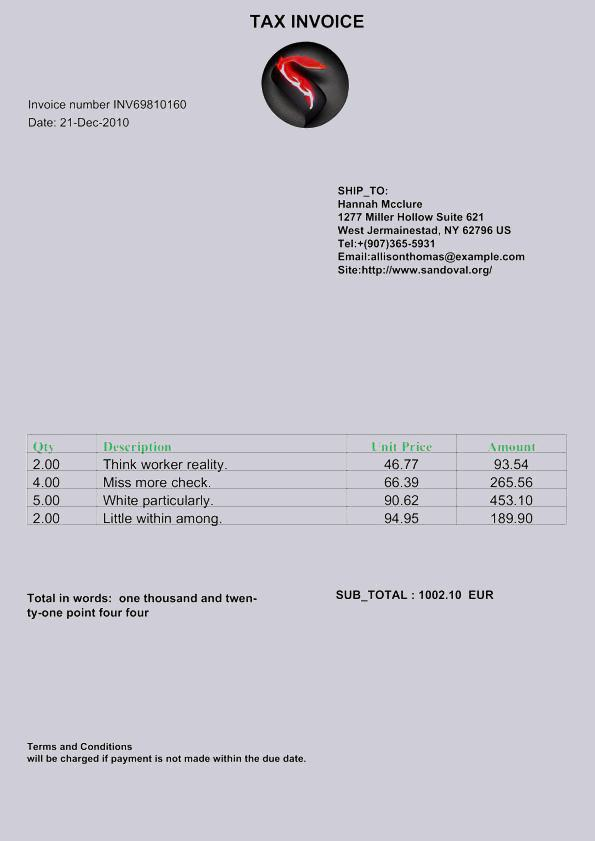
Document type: Invoice